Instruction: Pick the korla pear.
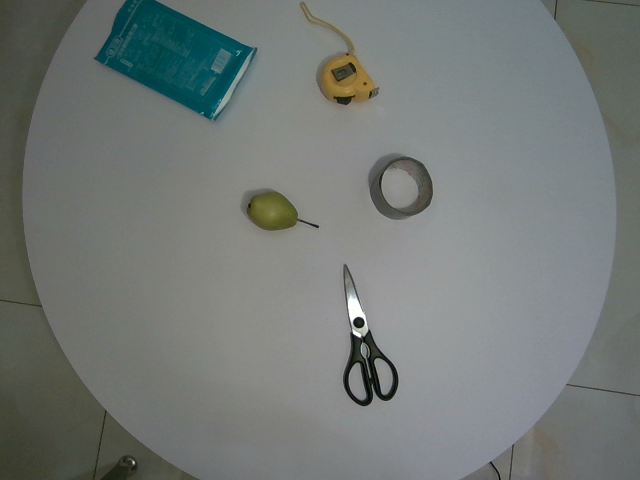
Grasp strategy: vertical